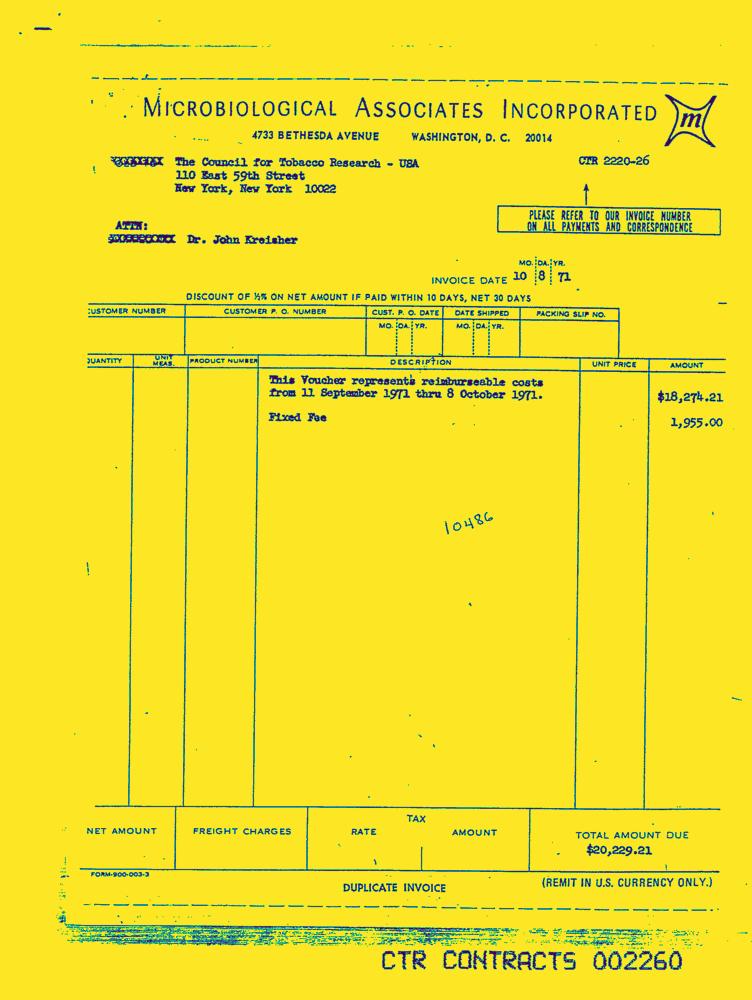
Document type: Invoice-Doc